Question: What is the suspected problem?
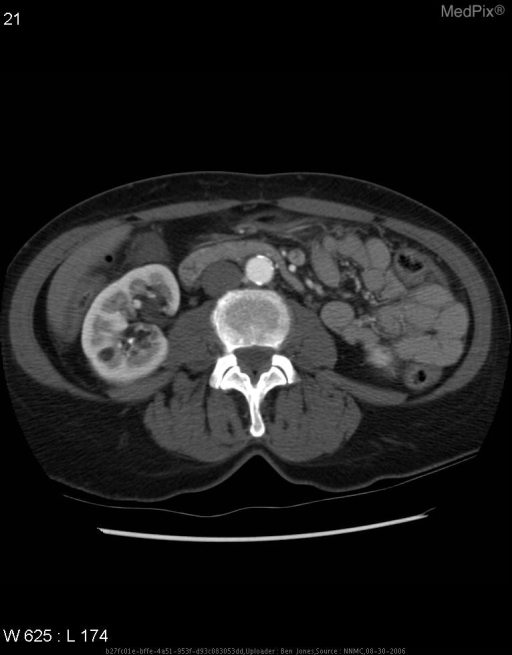
Answer: The findings suggest Axial CT of the abdomen demonstrates solitary 1cm mass in right kidney, with an attenuation of -20 Hounsfield units.. Axial CT of the abdomen, early-contrast.. The patient might have a history of 68-year-old female with a 30-pack-year smoking history, presents with cough and nose bleed.  CXR reveals a nodular density, which further evaluated with chest CT.  Chest CT has incidental finding of possible hepatic vascular malformation.  Abdominal ultrasound is recommended to evaluate liver findings.  During abdominal ultrasound, four echogenic masses are noted in the right kidney.  Further evaluation of renal masses with abdominal CT is then recommended..